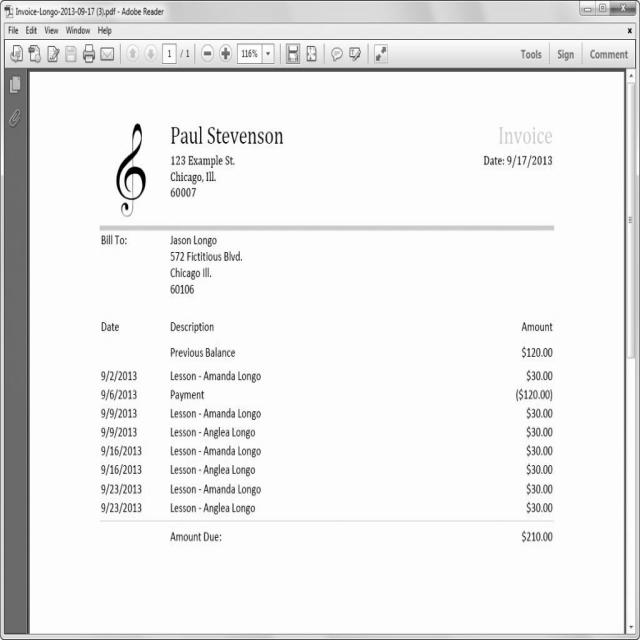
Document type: Invoice